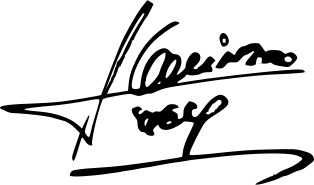
Signature of: álex aguinaga